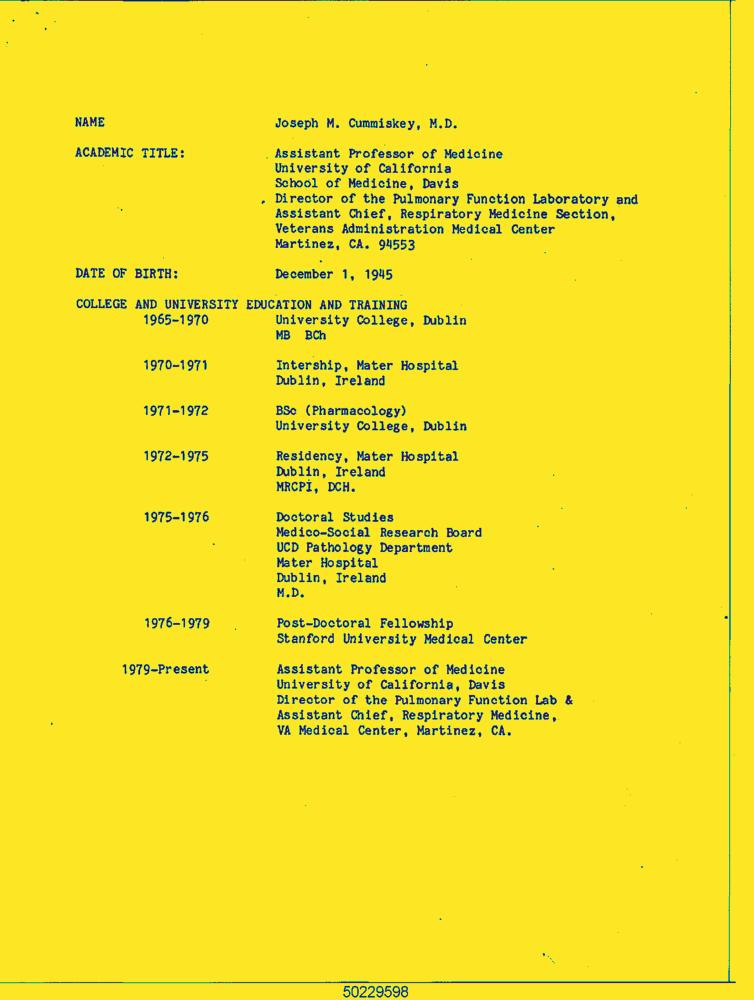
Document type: Resume-Doc